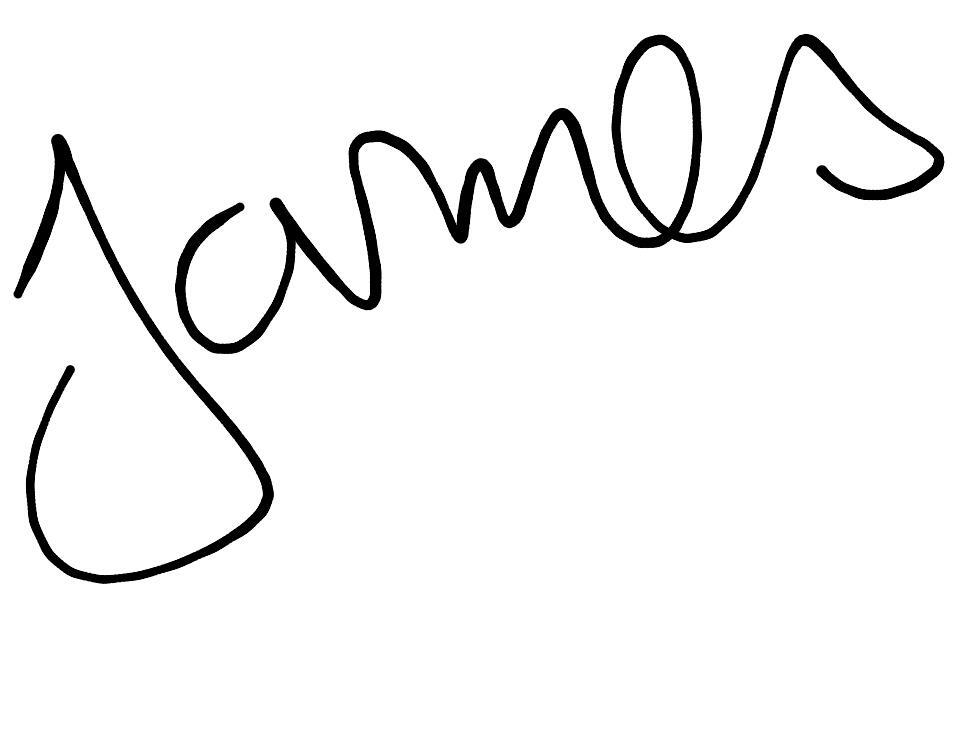
Signature of: tha rapper haiti